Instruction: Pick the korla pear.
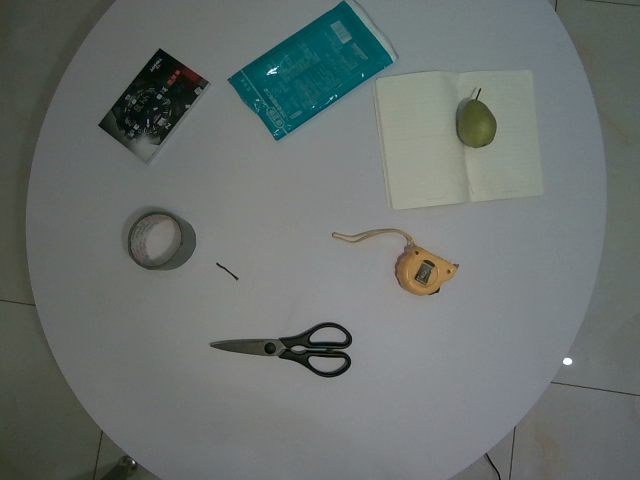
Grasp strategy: vertical